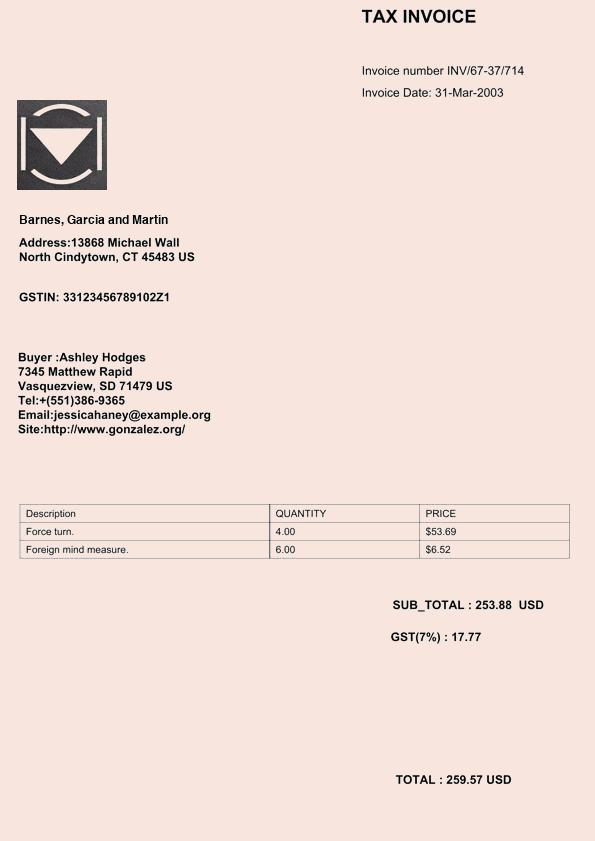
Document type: Invoice